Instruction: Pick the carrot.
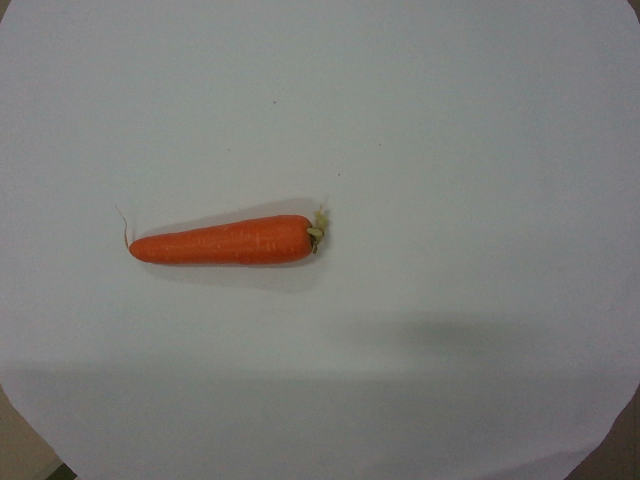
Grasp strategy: vertical